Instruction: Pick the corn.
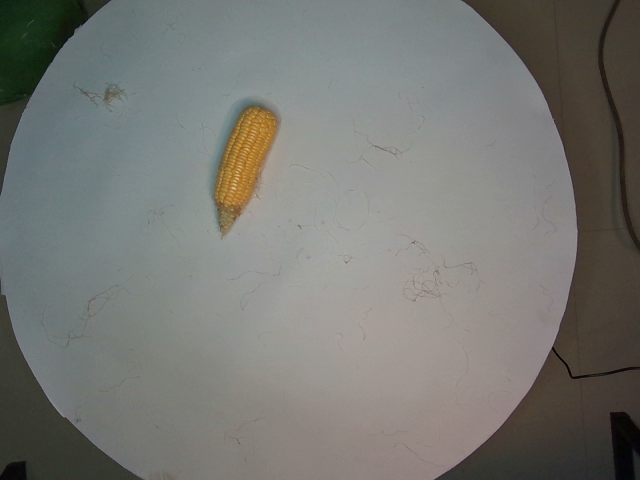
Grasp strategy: vertical